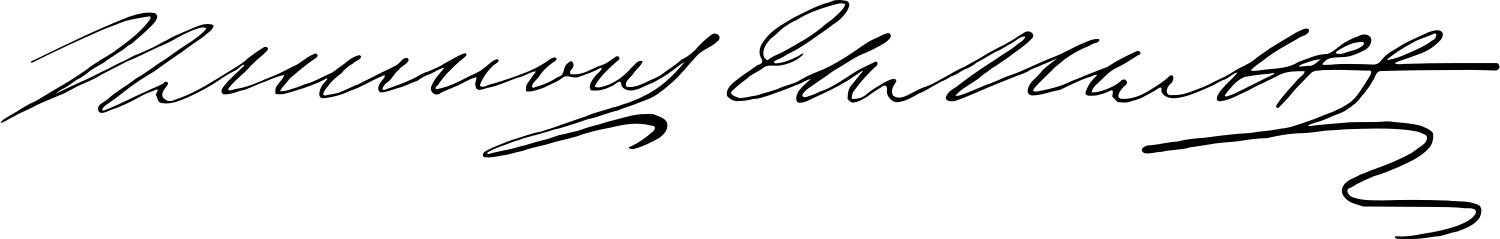
Signature of: platon gamaleya